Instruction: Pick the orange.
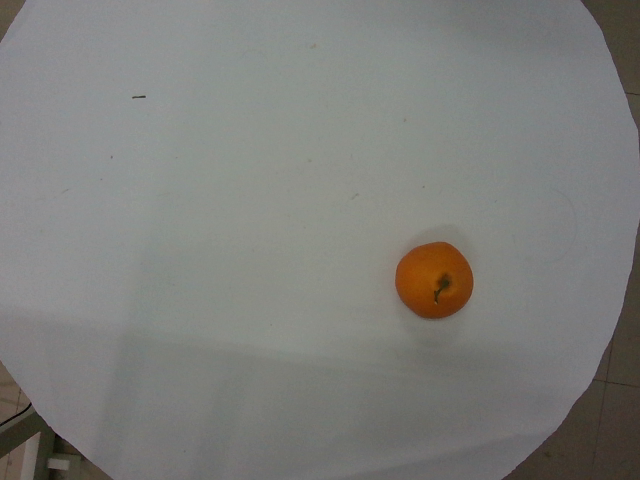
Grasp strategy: vertical